Question: What appears to be the issue?
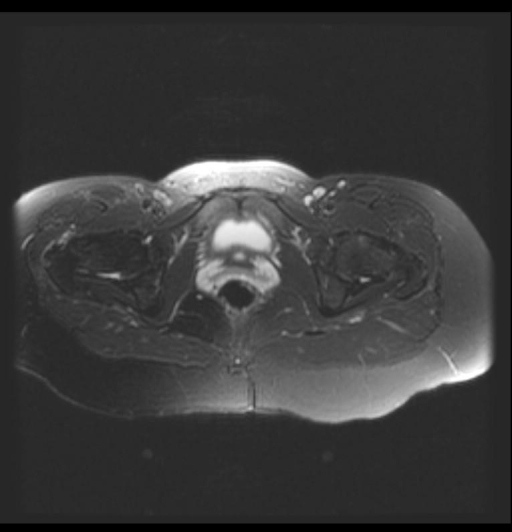
Answer: The findings suggest Axial T2-weighted MR image and STIR coronal MR image show an area of high signal intensity at anterior tubercle of the right greater trochanter. The  right gluteus medius tendon is thickened, with high signal intensity on these fat suppressed MR images.  Mild asymmetric increased signal is present on the fat-suppressed MR images, adjacent to the greater trochanter within the soft tissues.. Axial FSE T2-weighted with fat sat MR image shows an area of high signal intensity at anterior tubercle of the right greater trochanter.. The patient might have a history of Pt c/o pain in right hip, over greater for several months following uneventful SVD (single vaginal delivery).  Exacerbated by weight bearing and lifting..